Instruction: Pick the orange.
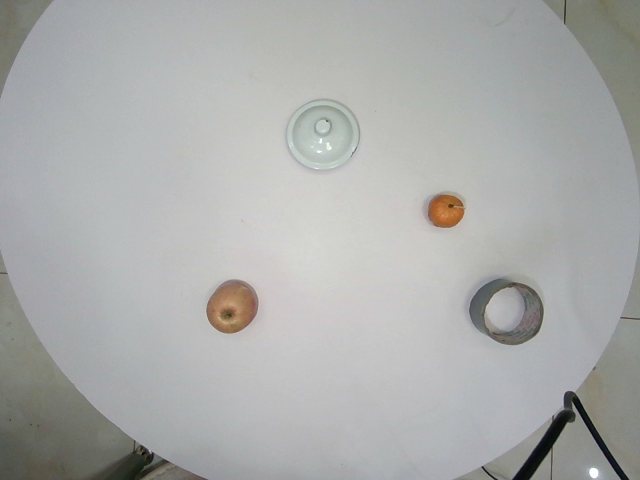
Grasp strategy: vertical